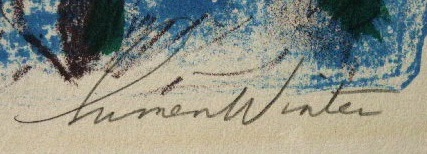
Signature of: lumen martin winter